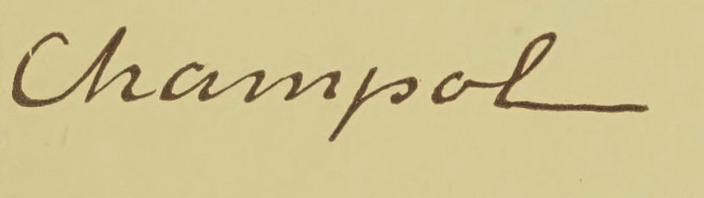
Signature of: champol